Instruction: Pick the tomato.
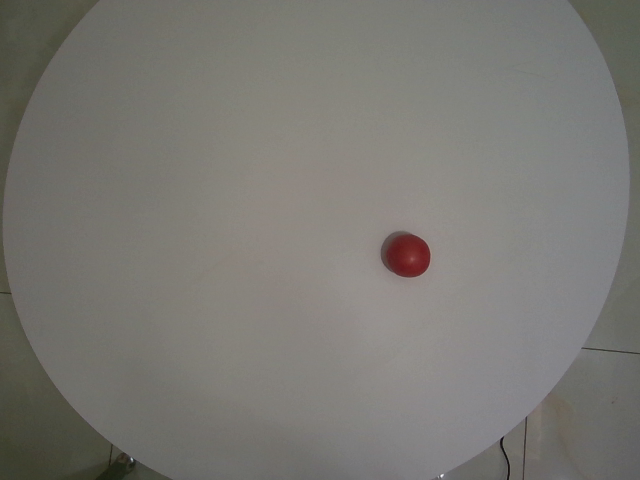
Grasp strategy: vertical